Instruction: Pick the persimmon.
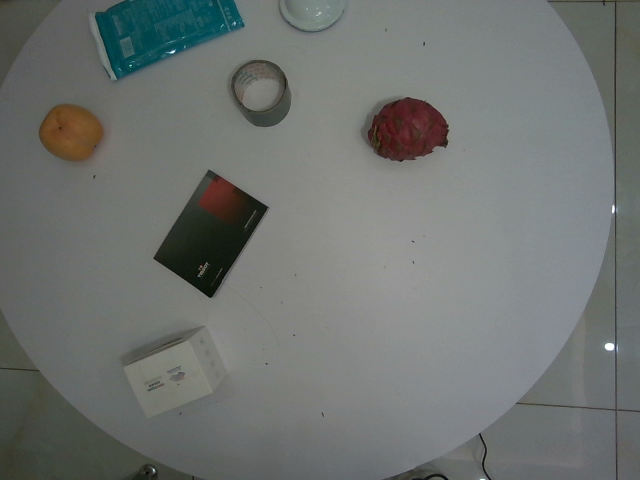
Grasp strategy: vertical